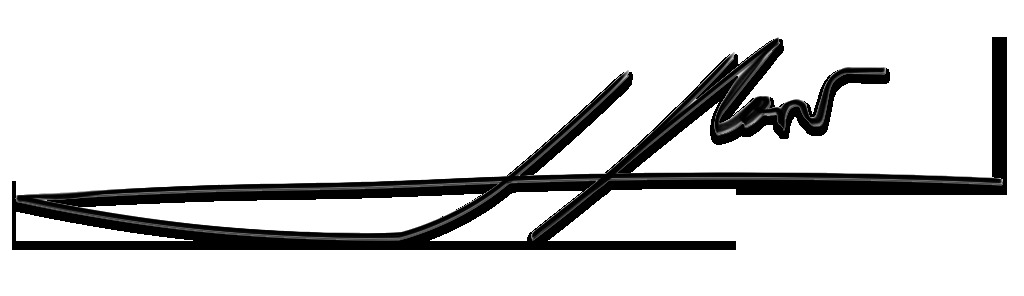
Signature of: lourdes flores nano